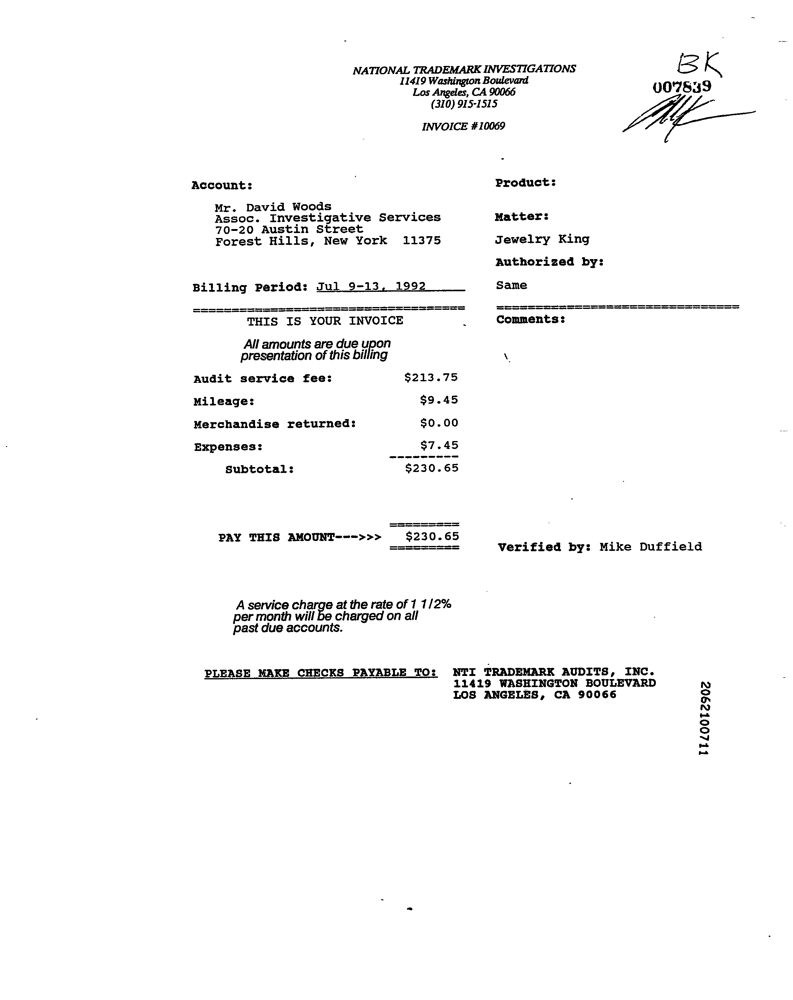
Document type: Invoice